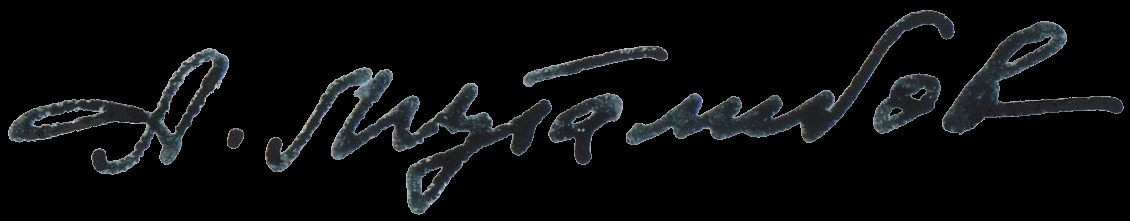
Signature of: ayaz mutallibov